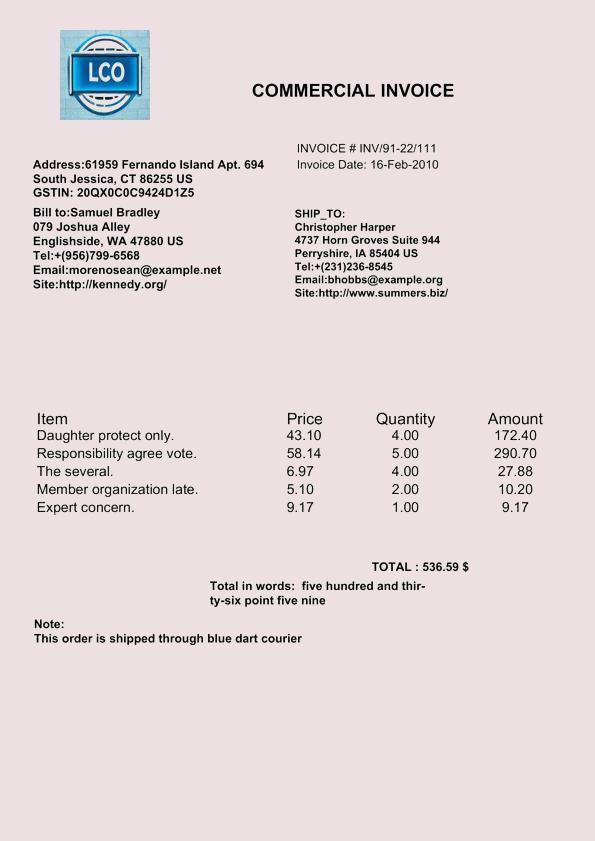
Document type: Invoice